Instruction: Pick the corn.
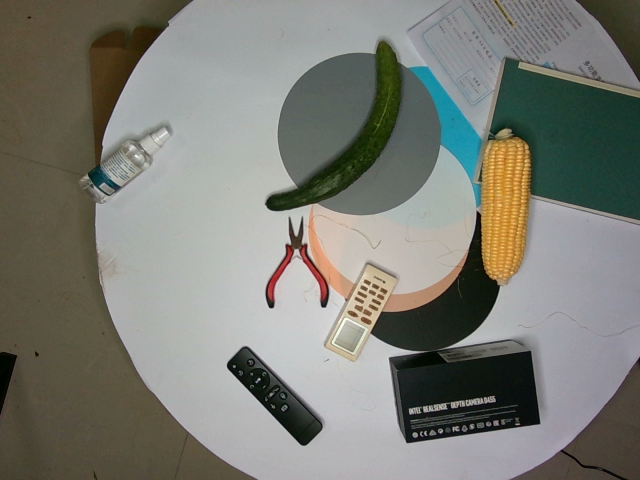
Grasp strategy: vertical